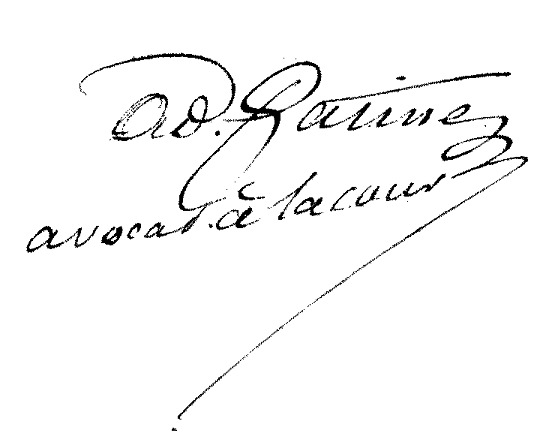
Signature of: adolphe ambroise alexandre gatine